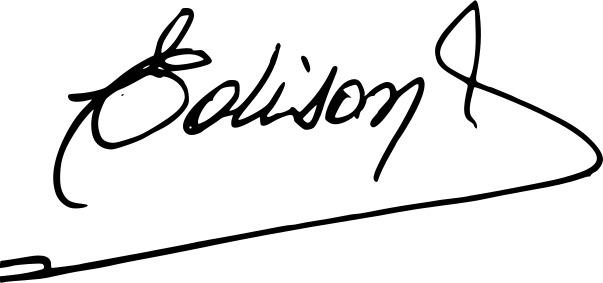
Signature of: edison mouriño